Question: What might the diagnosis be?
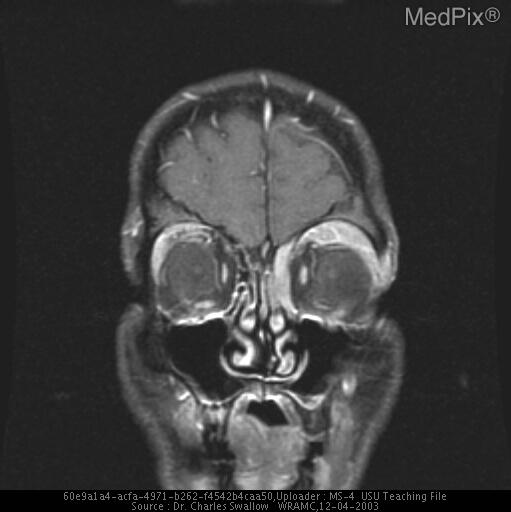
Answer: The possible diagnosis includes Metastatic tumors (carcinomas of lung, prostate, GI, renal, skin, (breast in female)); lacrimal gland lesions (infiltrative processes and epithelial neoplasms); mesenchymal tumors (fibroma, fibrosarcoma, leiomyosarcoma, fibrous histiocytoma, and rhabdomyosarcoma (most common orbit tumor in children)); neurogenic tumors (neurofibroma, Schwannoma, and gliomas and meningiomas of the optic nerve); inflammations; structural lesions (dermoid cysts and mucoceles); vascular neoplastic lesions; lymphoproliferative lesions..